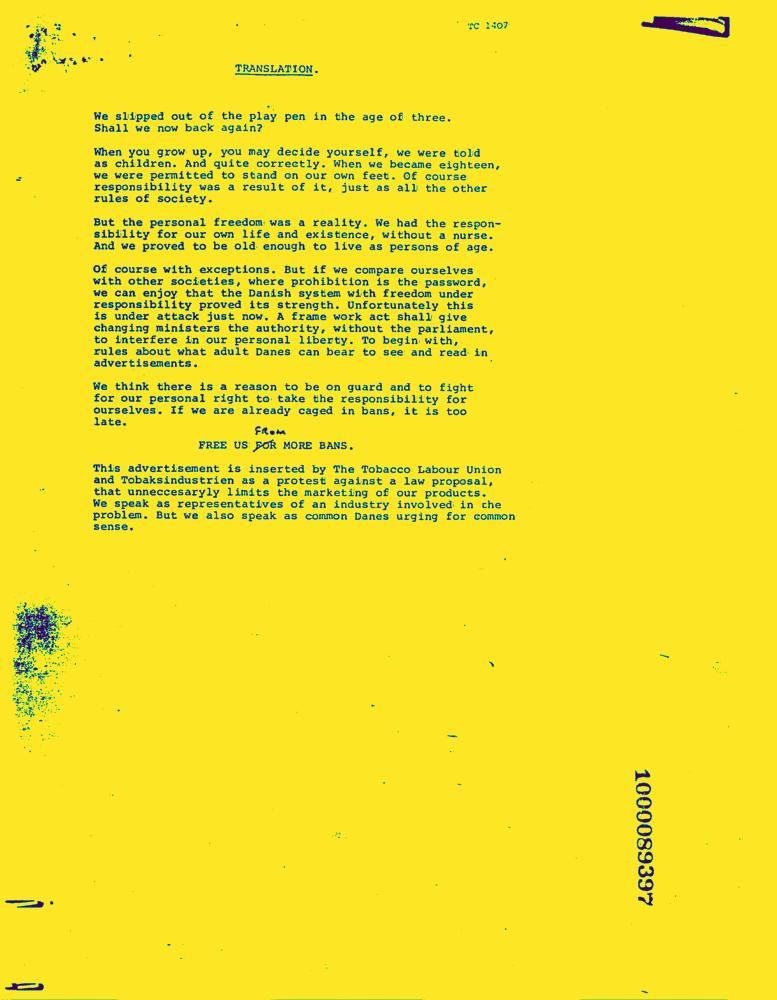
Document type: AD